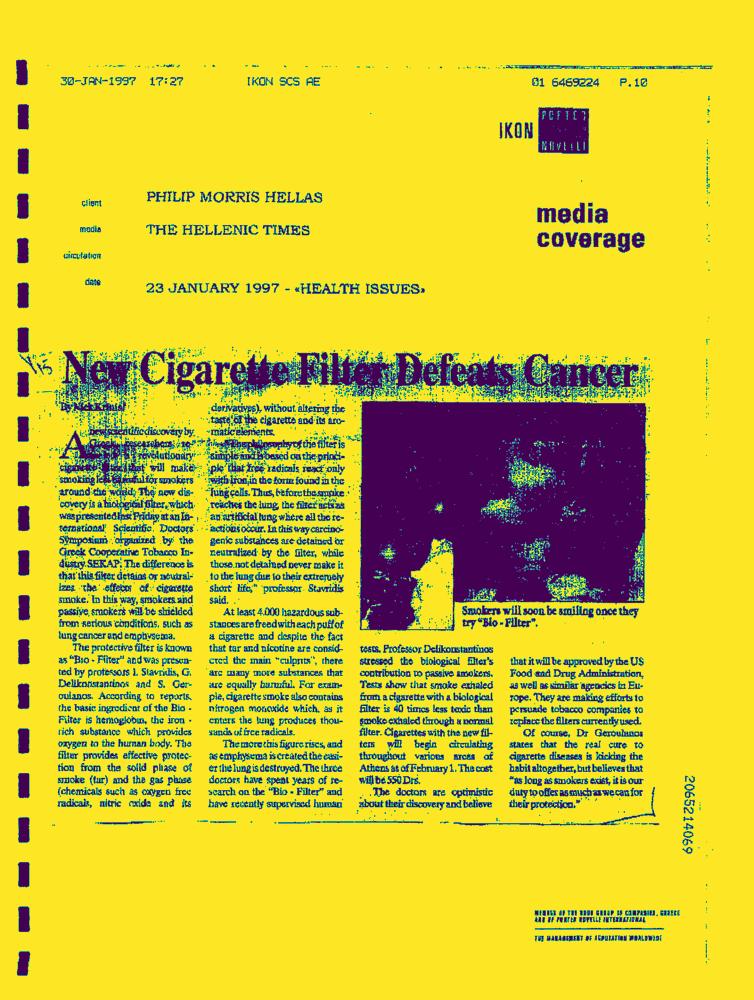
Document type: News-Article